Question: What might the diagnosis be?
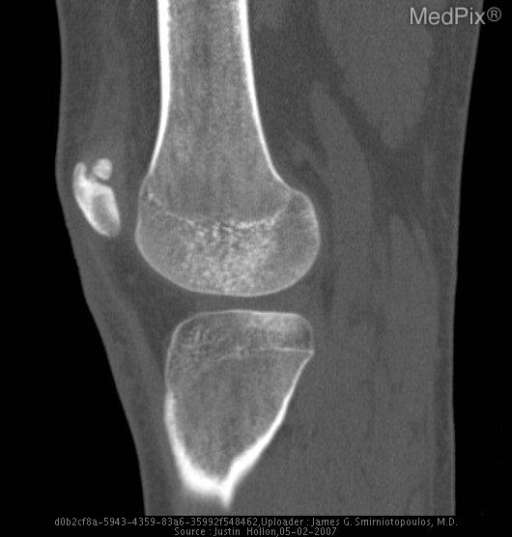
Answer: The possible diagnosis includes •  Bipartite patella, incidental
•  Bipartite patella, symptomatic
•  Patellar fracture
•  Dorsal defect of the patella.